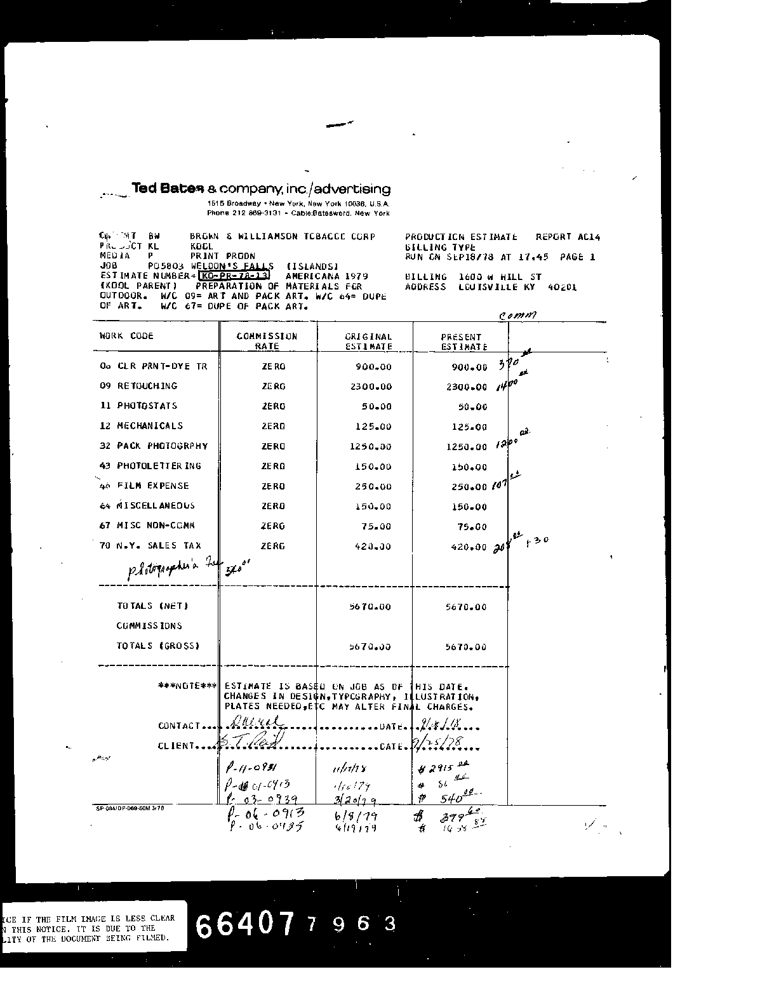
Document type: Invoice